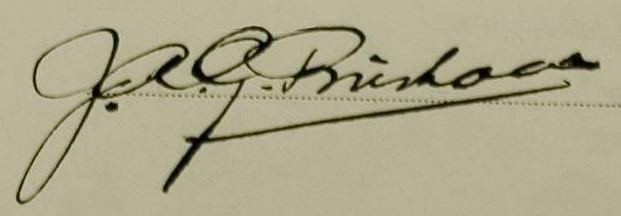
Signature of: johannes adrianus gerardus joop bieshaar